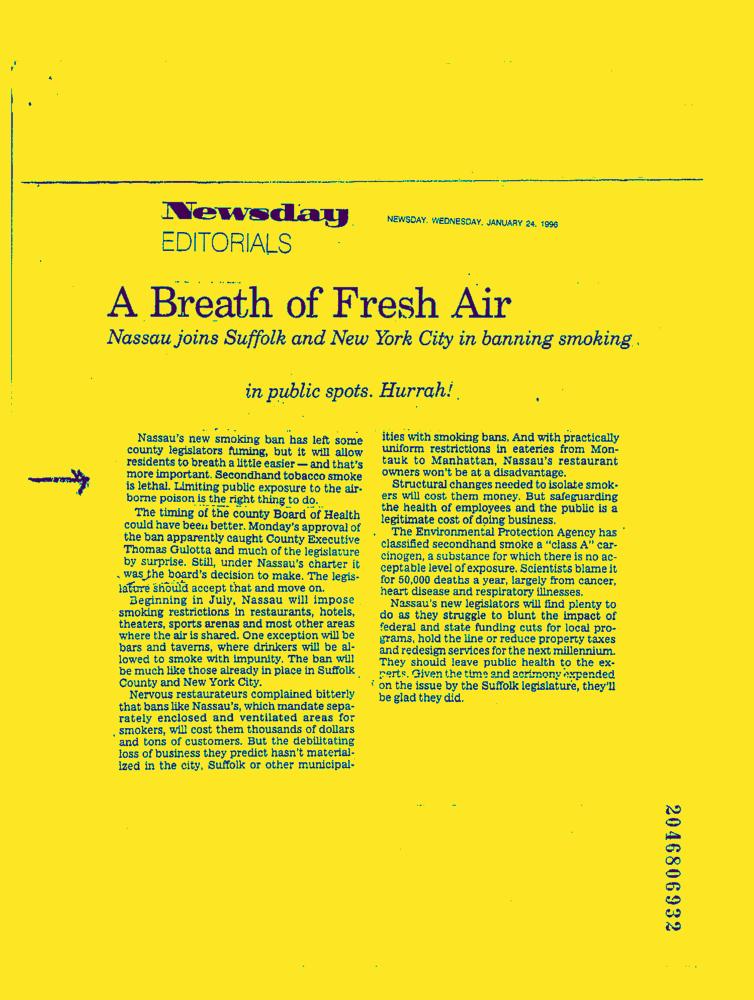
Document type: News-Article